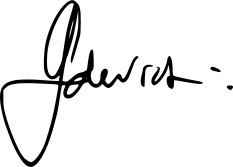
Signature of: gabrielle de vietri